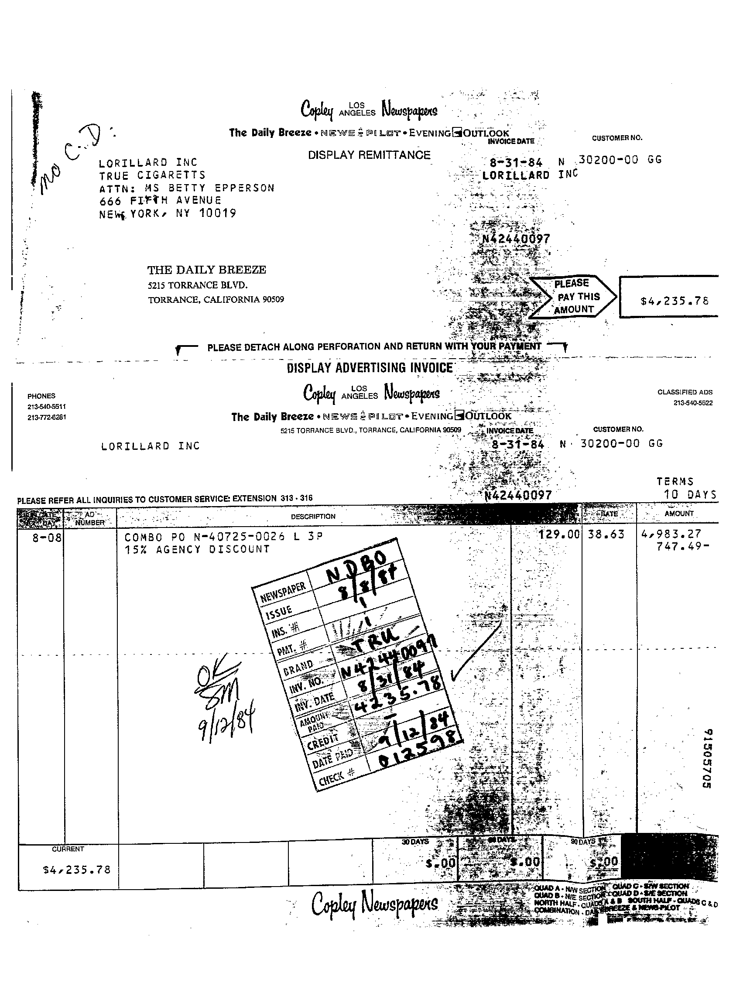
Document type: Invoice